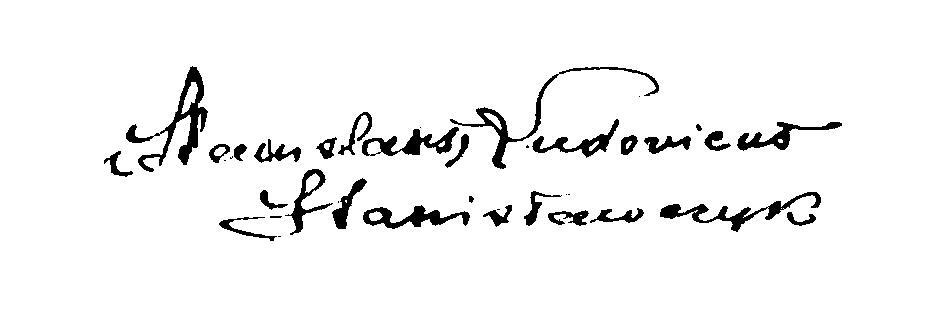
Signature of: ludwik stanisławczyk